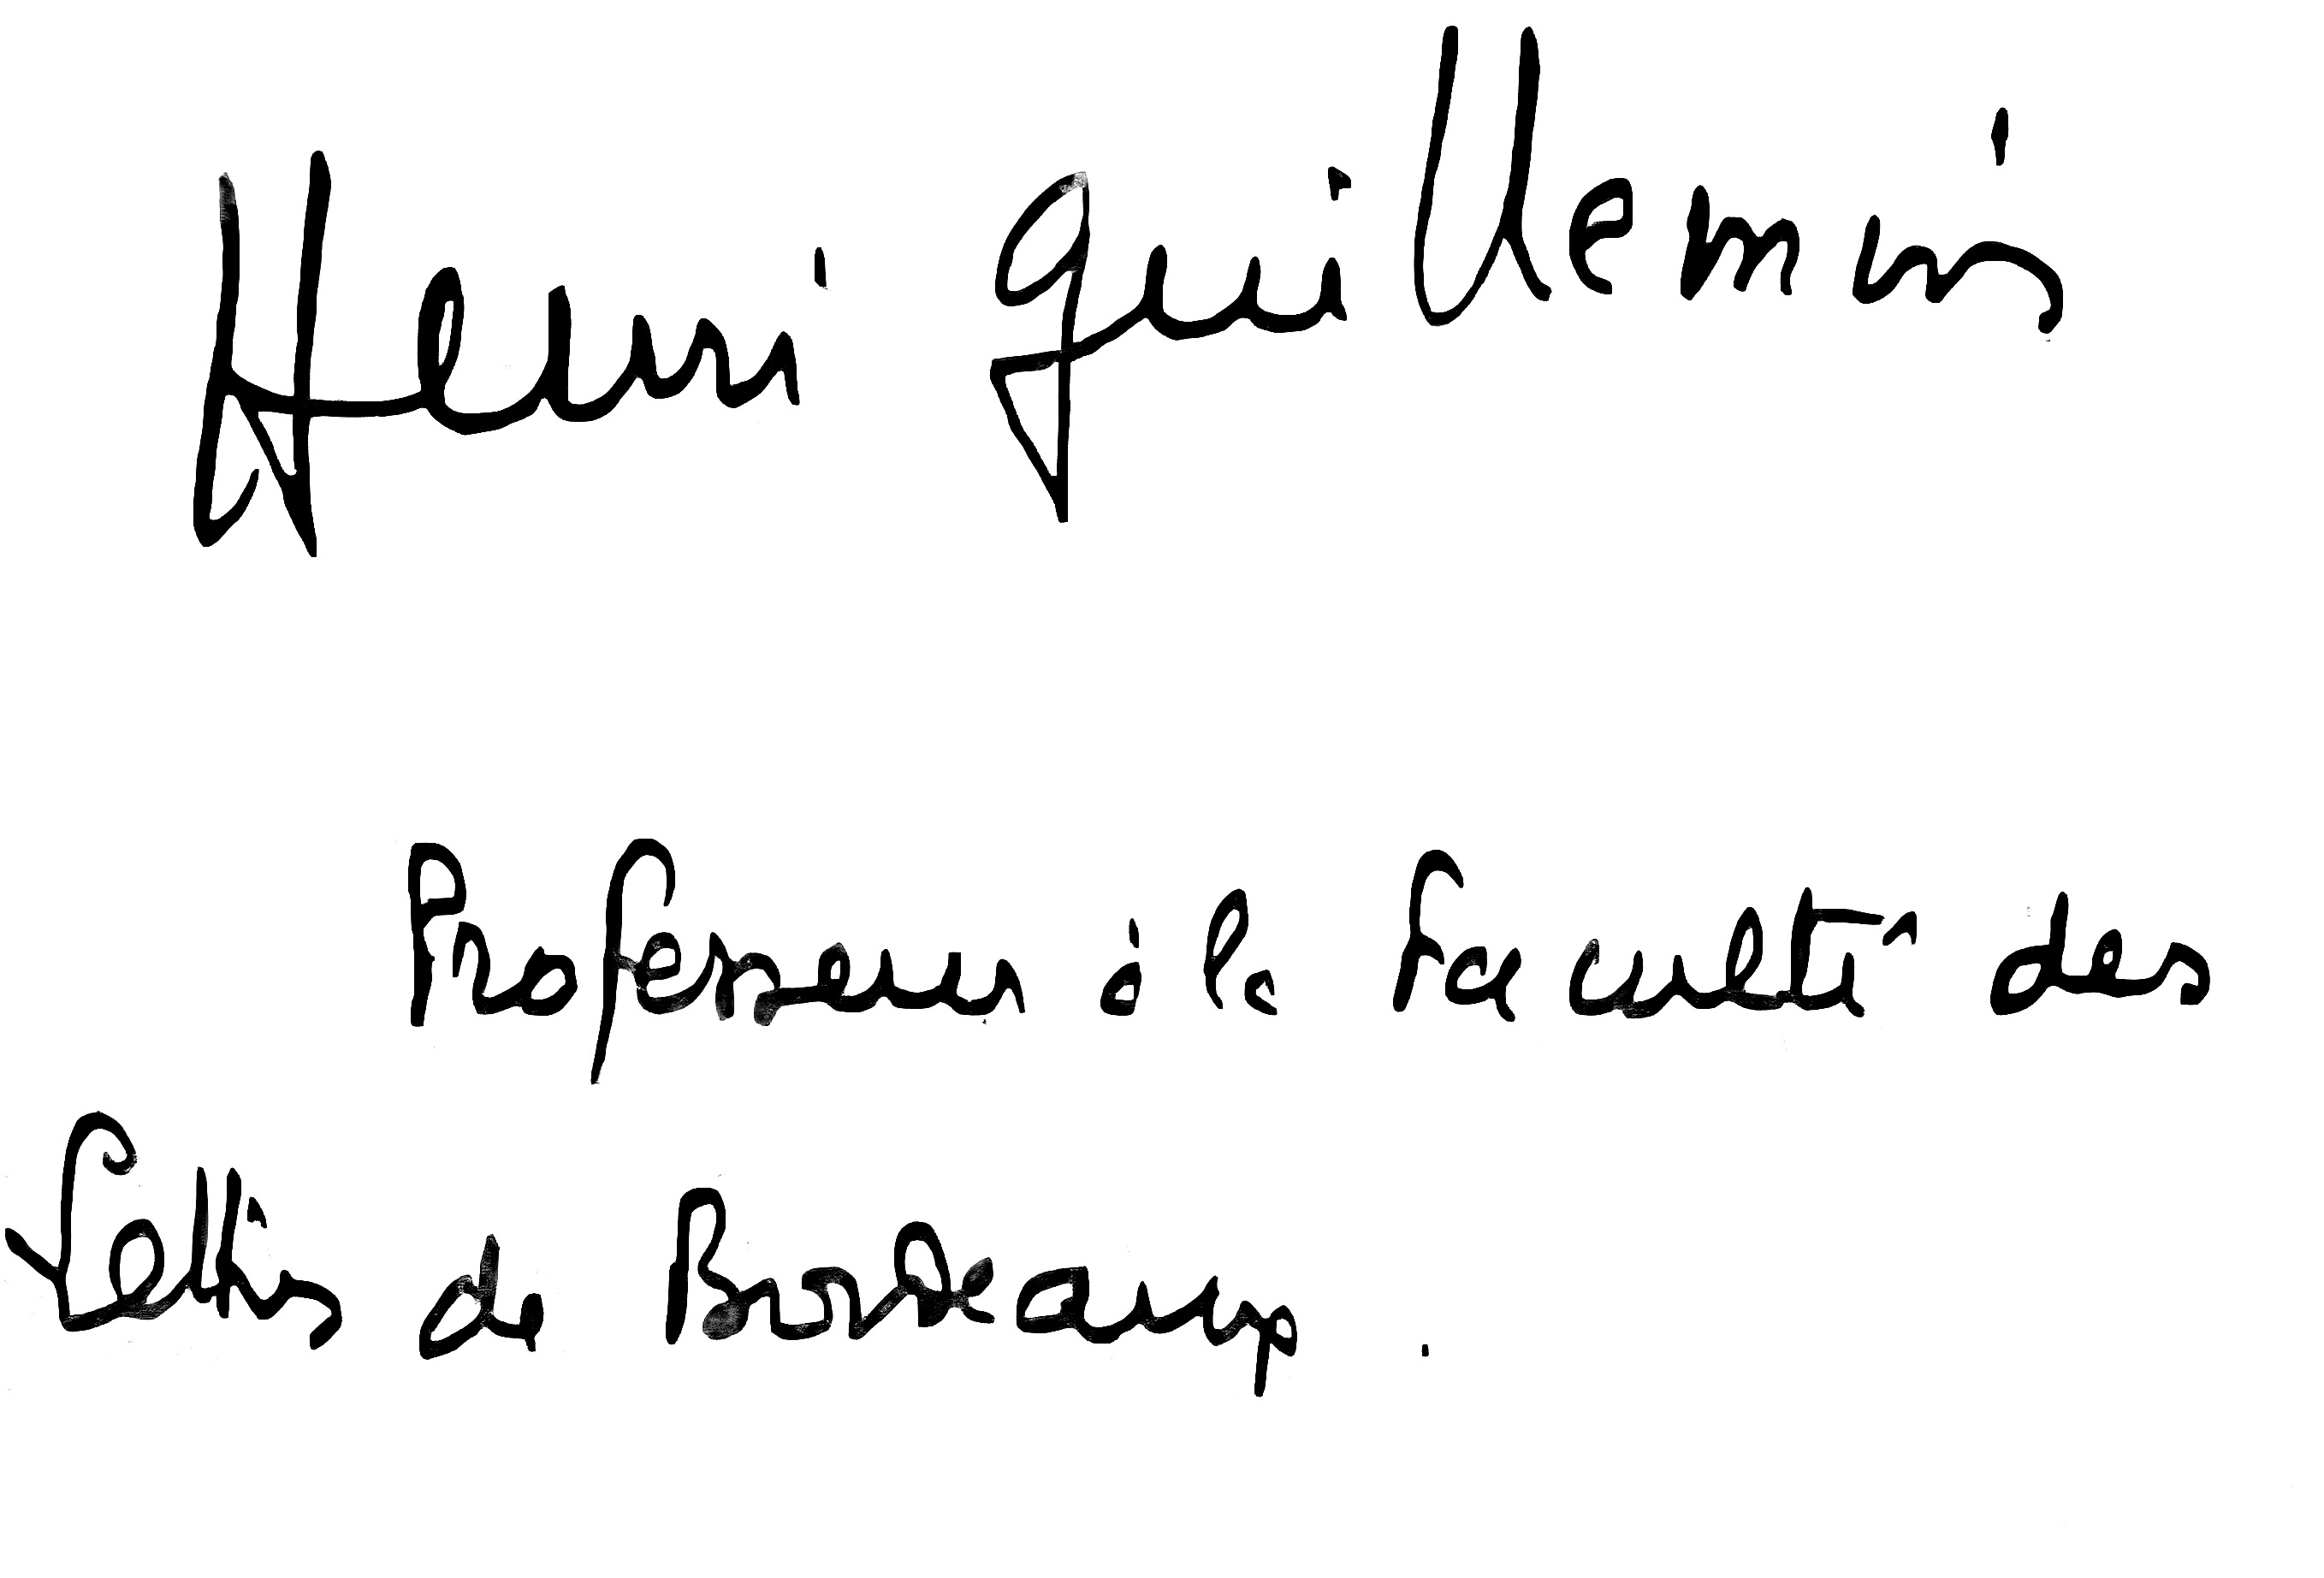
Signature of: henri guillemin